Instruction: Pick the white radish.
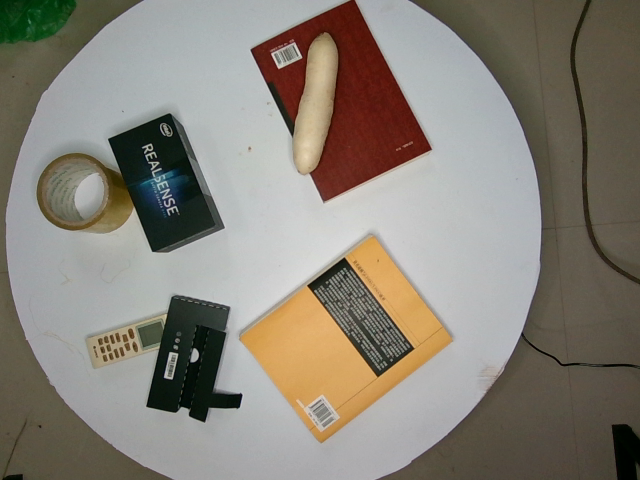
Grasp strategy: vertical